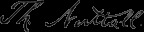
Signature of: thomas nuttall